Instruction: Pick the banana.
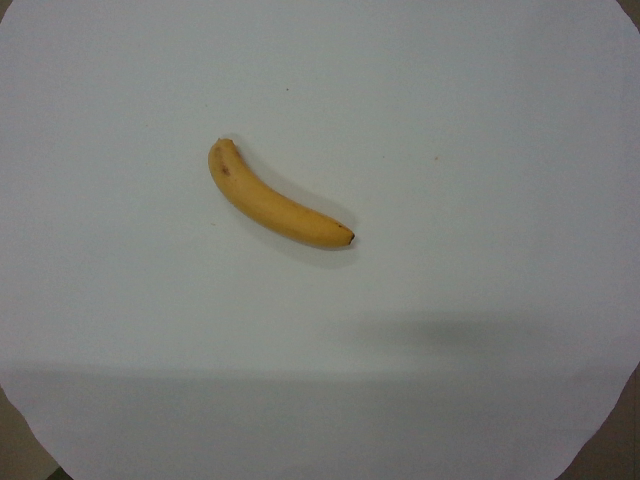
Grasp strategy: vertical